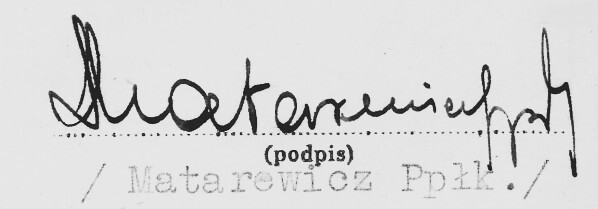
Signature of: q136722762